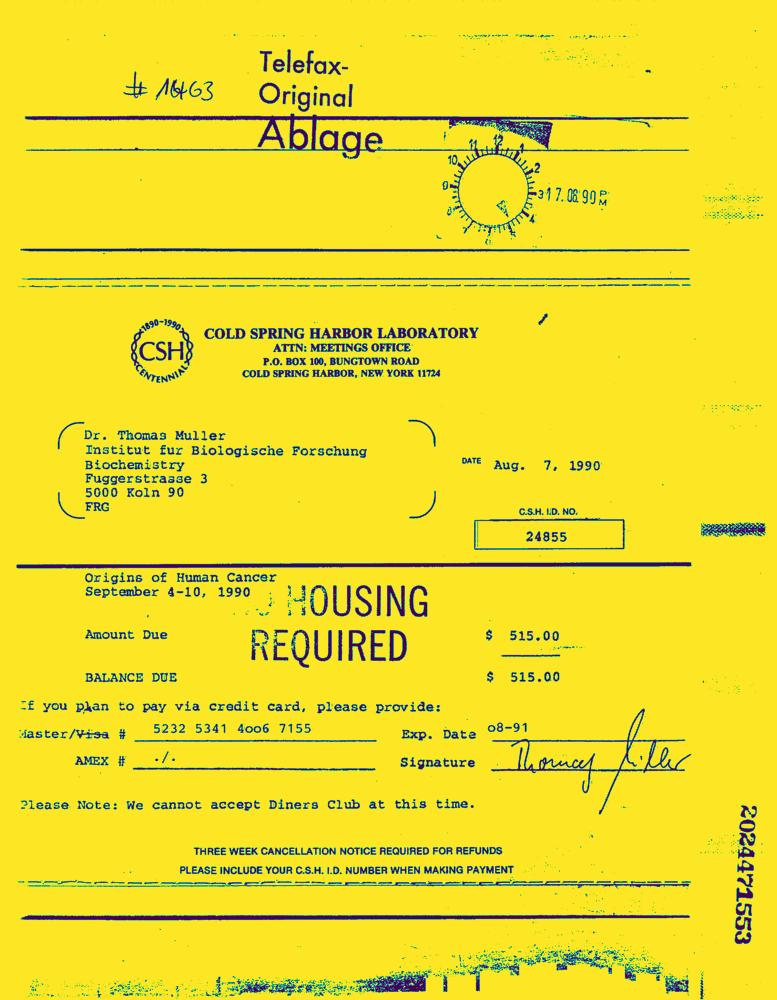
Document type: Invoice-Doc